Can you pull out the amount in words, numerical amount, payee's name, date of the cheque, and the bank's name from the image?
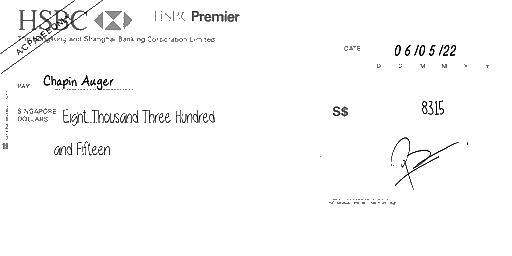
amt_in_words: Eight Thousand Three Hundred and Fifteen
amt_in_figures: 8315
payee_name: Chapin Auger
bank_name: HSBC
cheque_date: 06/05/22